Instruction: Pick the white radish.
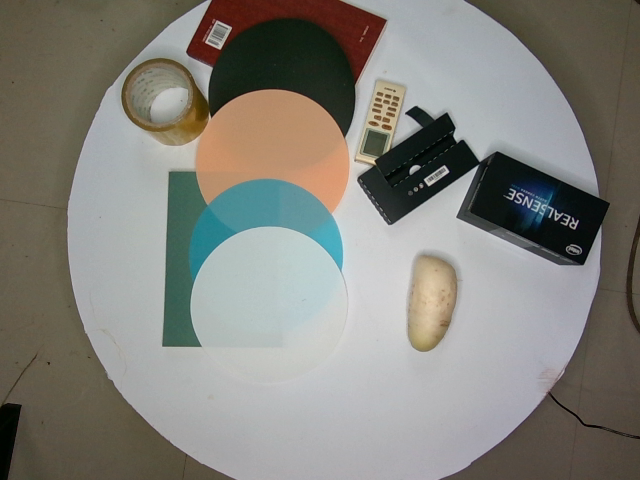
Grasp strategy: vertical